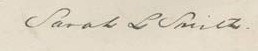
Signature of: sarah lanman smith